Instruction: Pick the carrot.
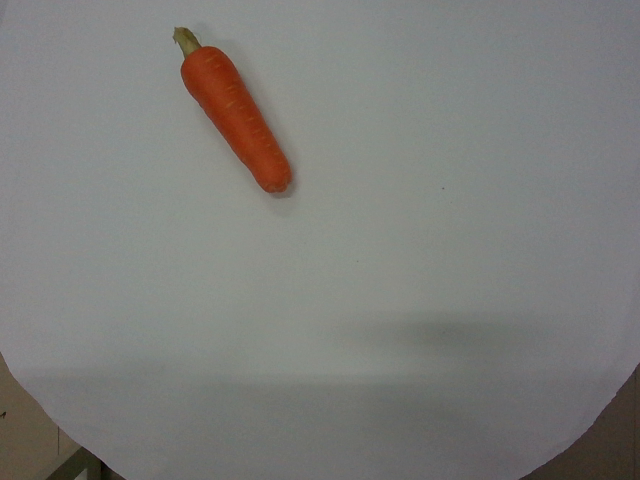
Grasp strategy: vertical